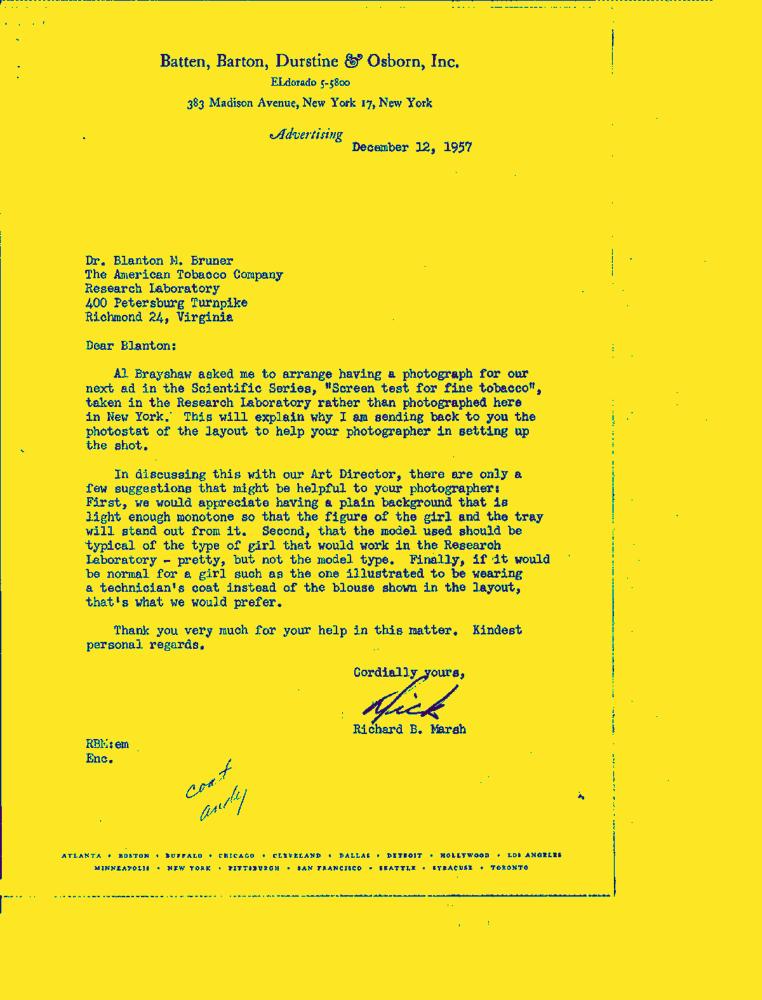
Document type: Letter-Doc